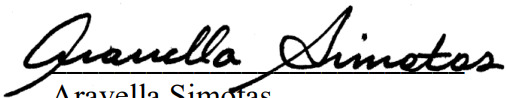
Signature of: aravella simotas